Question: In what way does the history help explain the case?
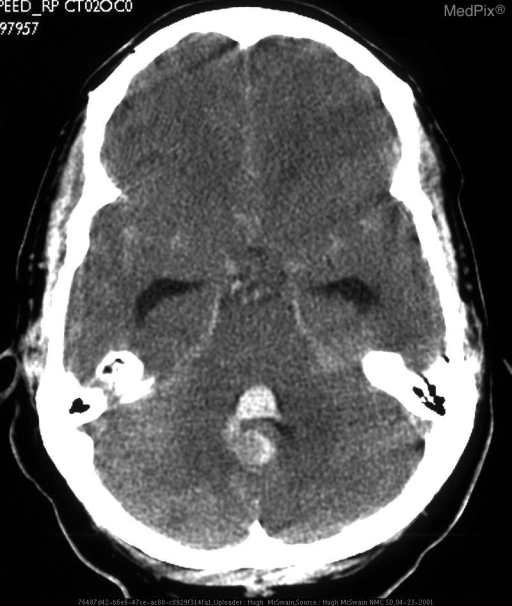
Answer: The patient's history of 38 y/o man presents to ER with history of headache after being choked during a basketball game. is key in understanding the case.